Question: What was observed in the imaging?
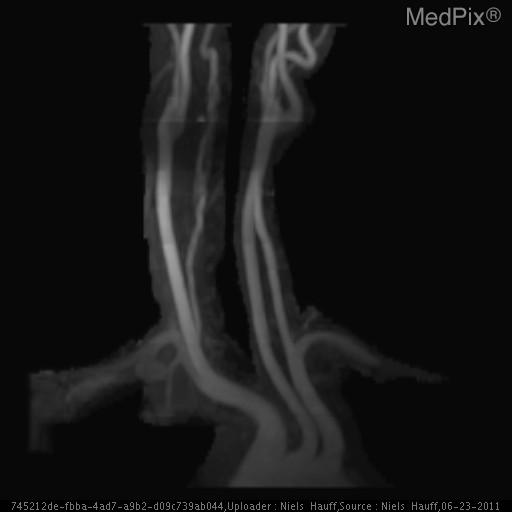
Answer: The imaging shows On the right, there is a long segment vertebral artery dissection spanning approximately from C1-C6.  Brain imaging was did not show any restricted diffusion to suggest secondary ischemia. Coronal oblique MIP of contrast enhanced MRA demonstrating asymmetric narrowed lumen of right vertebral artery with irregular contour..